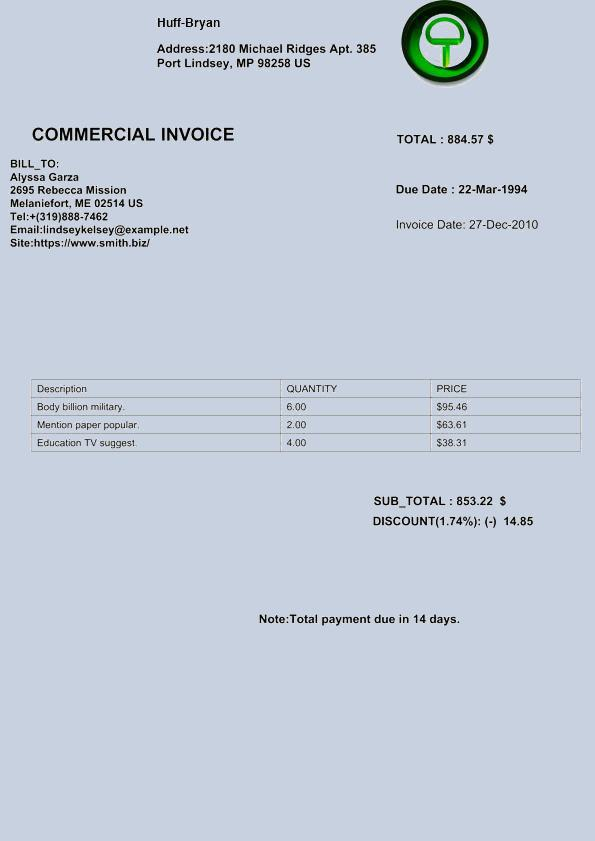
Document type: Invoice